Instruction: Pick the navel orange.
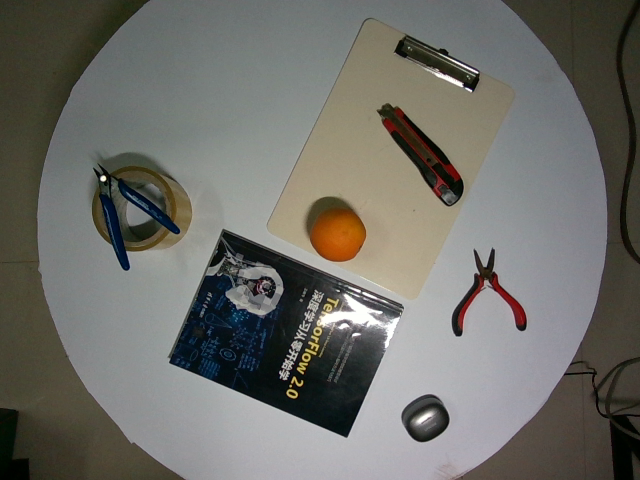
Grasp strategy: vertical